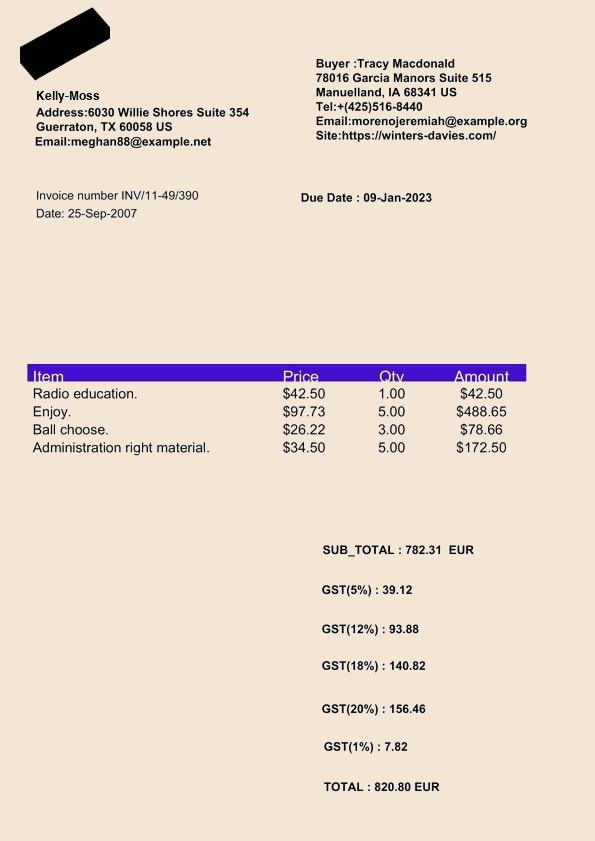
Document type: Invoice